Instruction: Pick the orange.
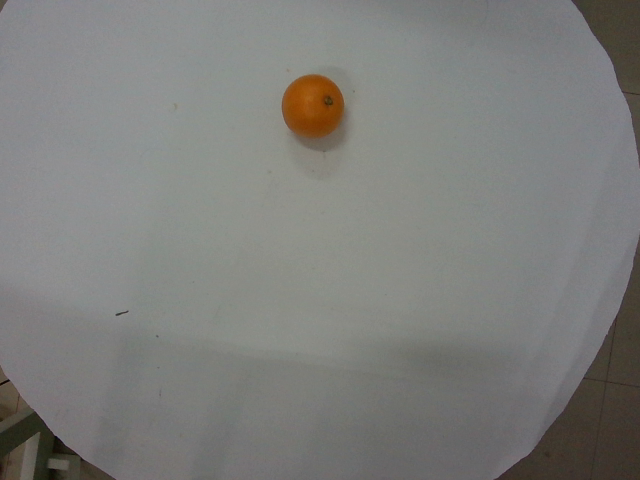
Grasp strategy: vertical